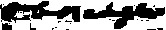
Signature of: oscar charles badger